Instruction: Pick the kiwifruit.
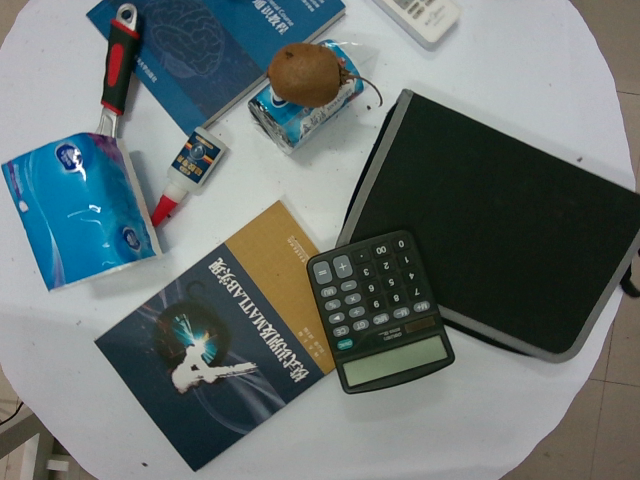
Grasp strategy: vertical